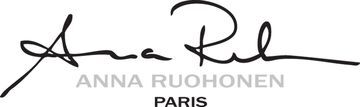
Signature of: anna ruohonen